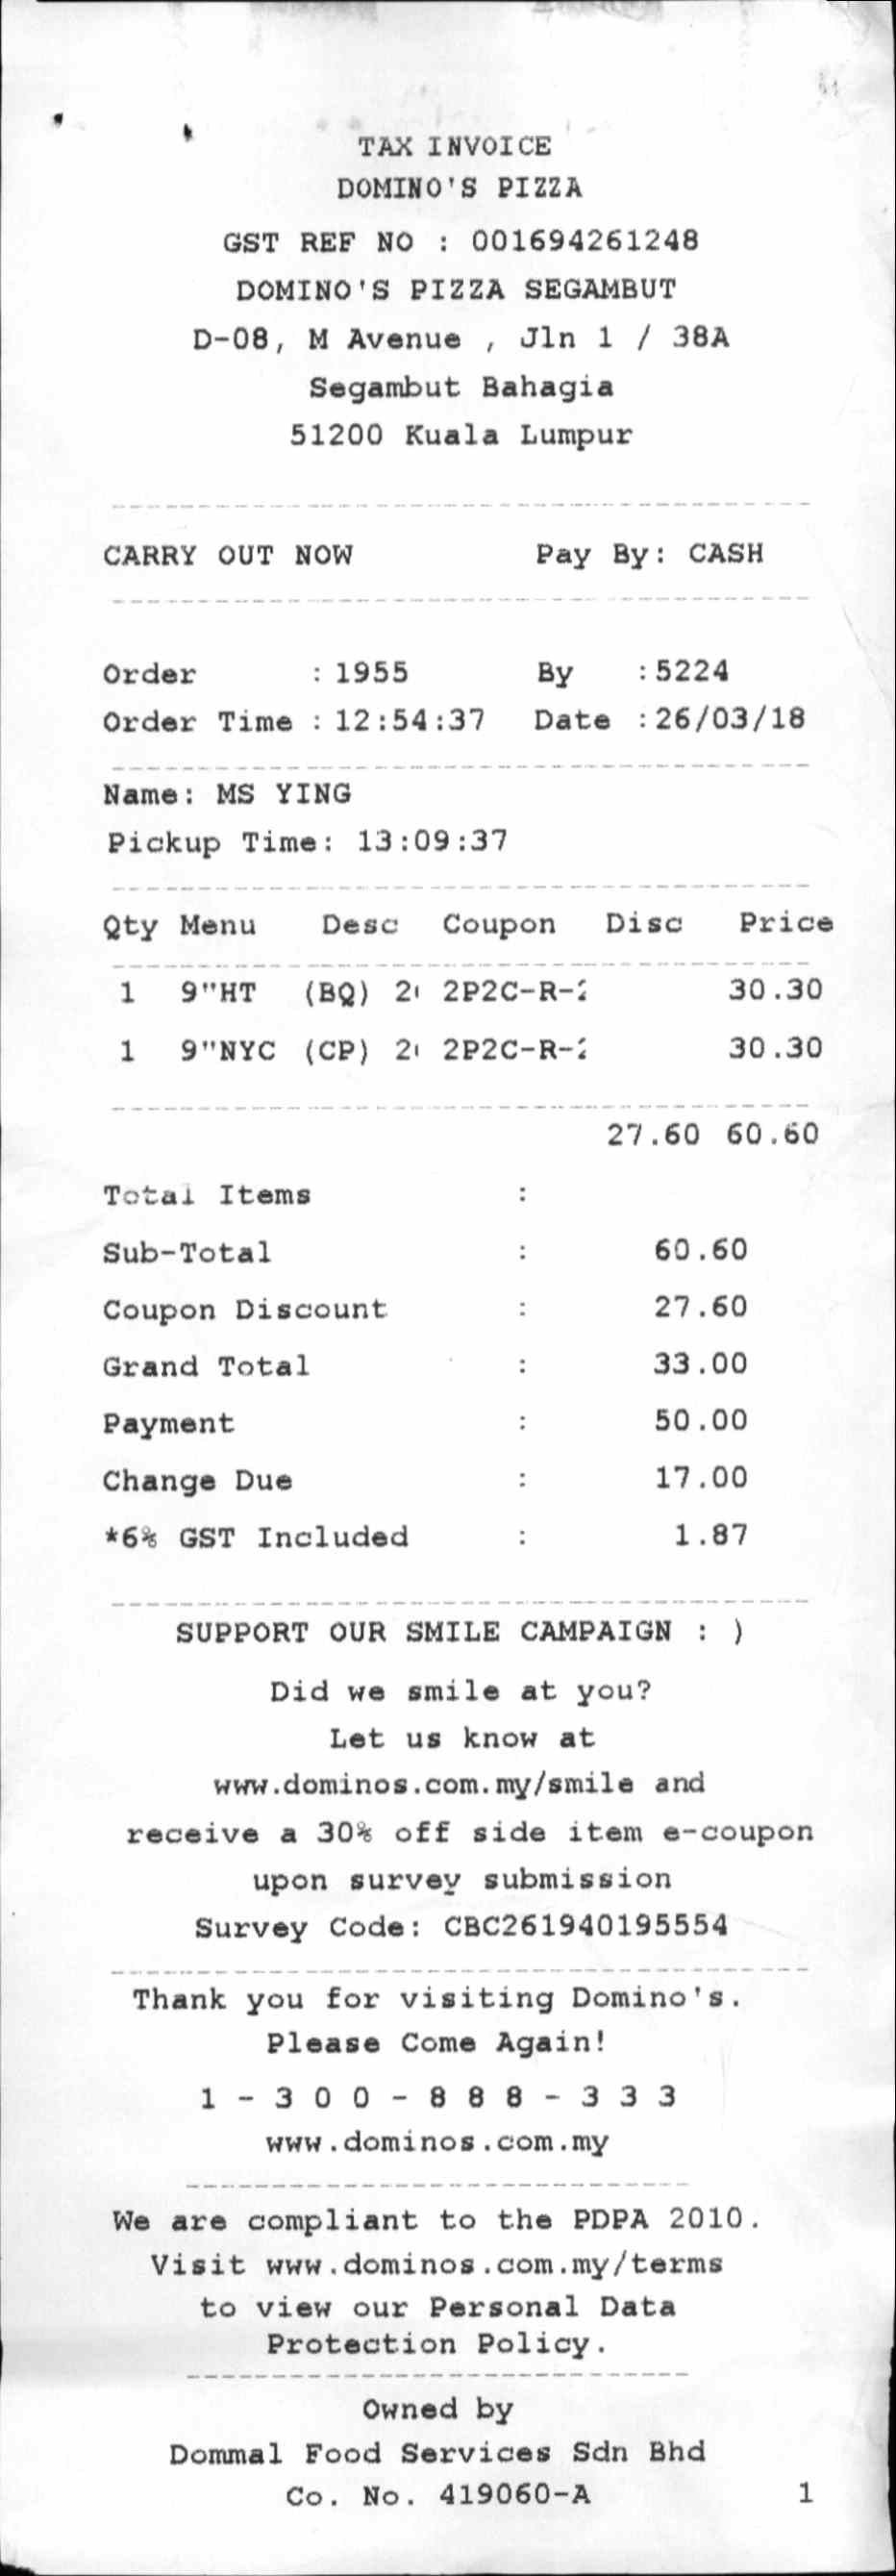
TAX INVOICE
DOMINO'S PIZZA
GST REF NO : 001694261248
DOMINO'S PIZZA SEGAMBUT
D-08, M AVENUE , JLN 1 / 38A
SEGAMBUT BAHAGIA
51200 KUALA LUMPUR
CARRY OUT NOW
PAY BY : CASH
ORDER
ORDER TIME : 12:54:37
: 1955
BY
:5224
DATE
:26/03/18
NAME: MS YING
PICKUP TIME:
13:09:37
QTY MENU
DESC
COUPON
DISC
PRICE
1
1
9"HT
9"NYC
(BQ)
(CP)
2
2
2P2C-R-2
2P2C-R-2
30.30
30.30
27.60 60.60
TOTAL ITEMS
SUB-TOTAL
COUPON DISCOUNT
GRAND TOTAL
PAYMENT
CHANGE DUE
*6% GST INCLUDED
:
:
:
:
:
:
:
60.60
27.60
33.00
50.00
17.00
1.87
SUPPORT OUR SMILE CAMPAIGN : )
DID WE SMILE AT YOU?
LET US KNOW AT
WWW.DOMINOS.COM.MY/SMILE AND
RECEIVE A 30% OFF SIDE ITEM E-COUPON
UPON SURVEY SUBMISSION
SURVEY CODE :
CBC261940195554
THANK YOU FOR VISITING DOMINO'S.
PLEASE COME AGAIN !
1 - 300 - 888 - 333
WWW.DOMINOS . COM . MY
WE ARE COMPLIANT TO THE PDPA 2010 .
VISIT WWW.DOMINOS . COM . MY / TERMS
TO VIEW OUR PERSONAL DATA
PROTECTION POLICY .
OWNED BY
DOMMAL FOOD SERVICES SDN BHD
CO . NO . 419060-A
1